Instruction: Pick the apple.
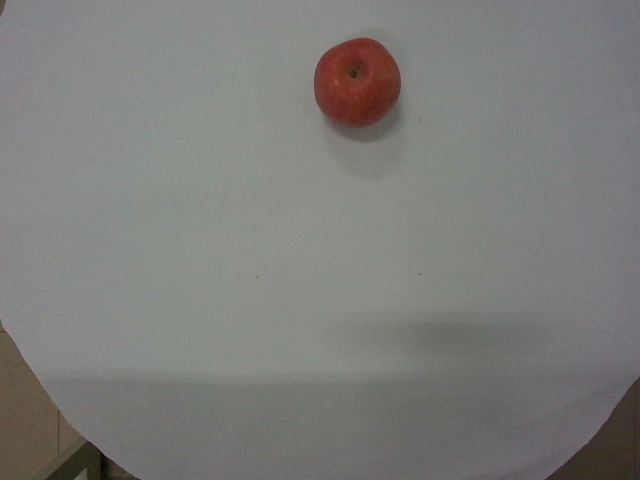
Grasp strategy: vertical